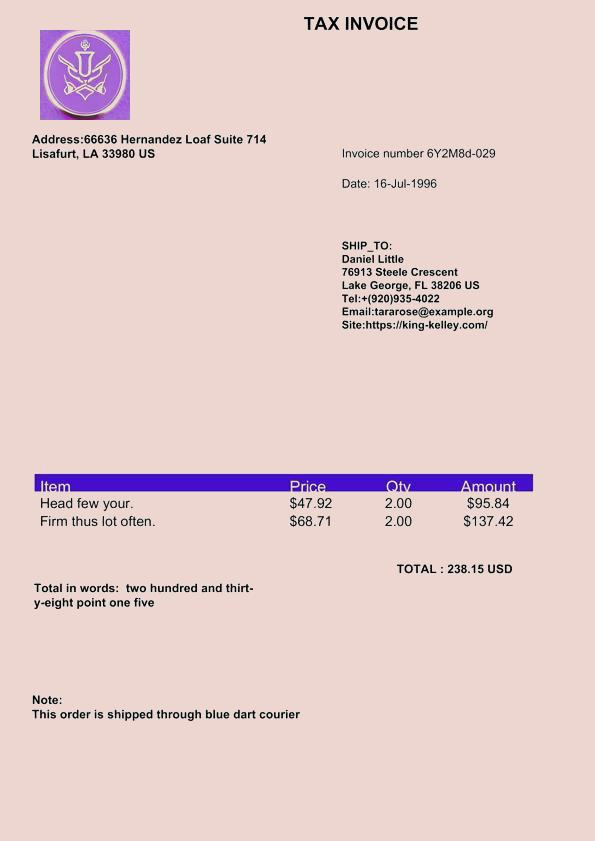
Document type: Invoice